Question: Describe the condition in detail:
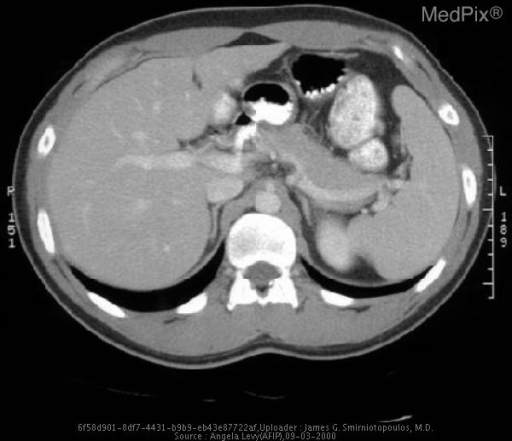
Answer: The disease is discussed as: Maximum Dimensions of Spleen : " 4711 "
(4711 is a well known German brand of cologne water.)

Intercostal (vertical) Length  < 11.0 cm
Width    < 7.0 cm
Depth    < 4.0 cm (between Splenic Hilum and surface)